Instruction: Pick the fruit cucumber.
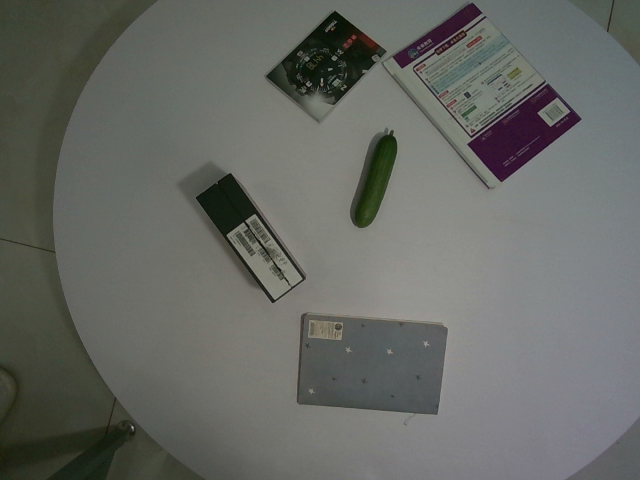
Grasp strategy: vertical